Question: What is the main concern?
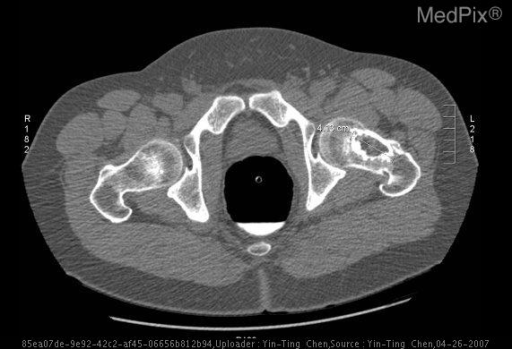
Answer: The findings suggest Anteroposterior radiograph of the pelvis and  of the left hip and CT of the femoral heads in bone windows show a lesion with sclerotic margins in the proximal metadiaphysis of the left femur with narrow transition zone; no evidence of bony expansion, no cortical break-through, no periosteal reaction.. Anteroposterior radiograph of the pelvis and of the left hip and CT of the femoral heads in bone windows show a lesion with sclerotic margins in the proximal metadiaphysis of the left femur with narrow transition zone; no evidence of bony expansion, no cortical break-through, no periosteal reaction.. The patient might have a history of 50 year old male with incidental left femoral neck lesion noted on routine virtual colonoscopy.  No history of limp, hip pain, or affected gait. No unintended weight loss or night sweat..